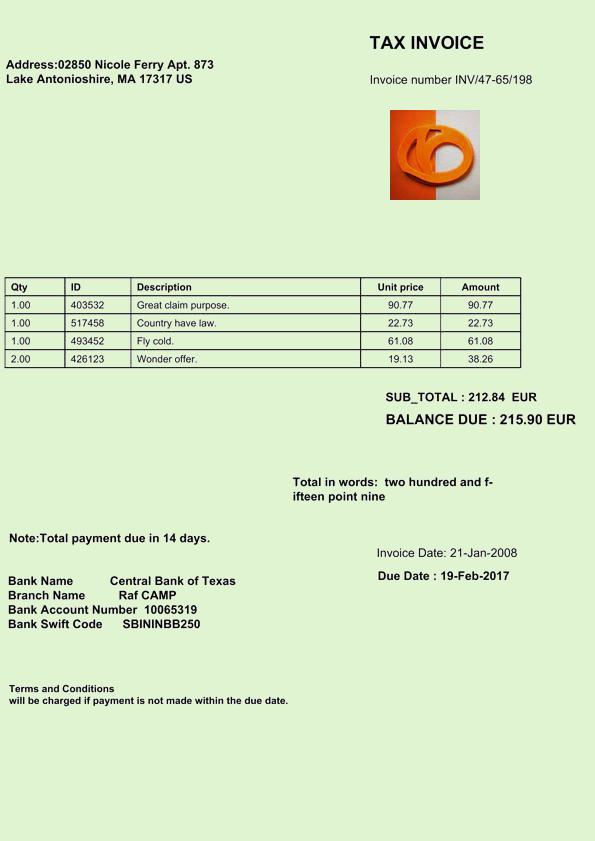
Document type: Invoice